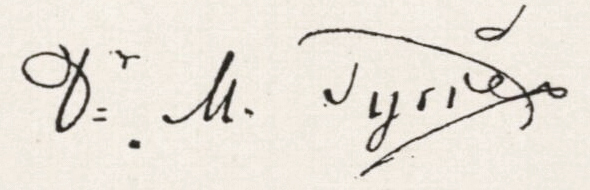
Signature of: miroslav tyrš